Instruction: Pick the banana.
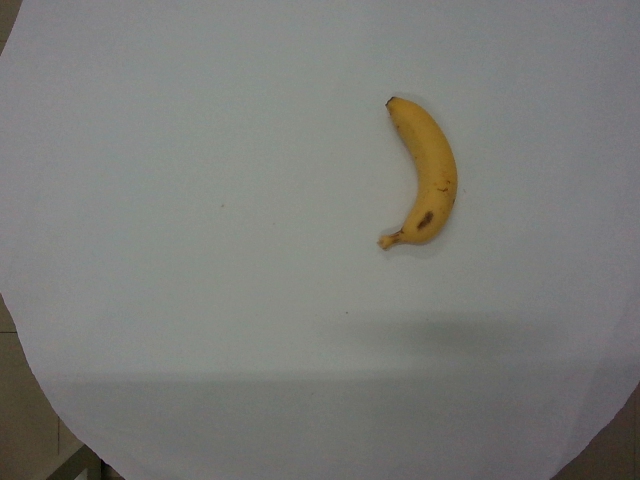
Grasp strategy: vertical